Question: In what way does the history help explain the case?
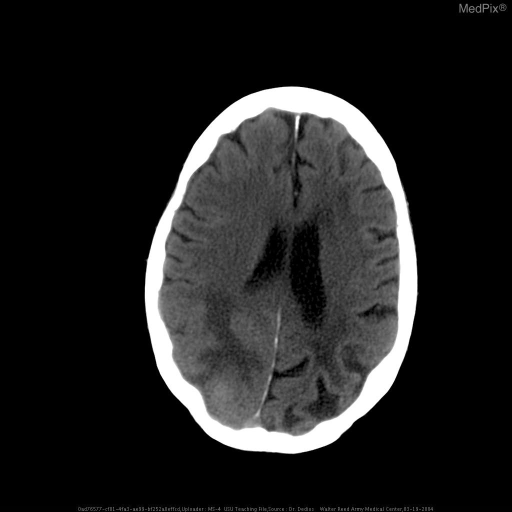
Answer: The patient's history of 89 y/o with past medical history significant for dementia and hypertension, noted to have altered mental status at home. is key in understanding the case.